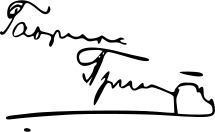
Signature of: gavrilo princip